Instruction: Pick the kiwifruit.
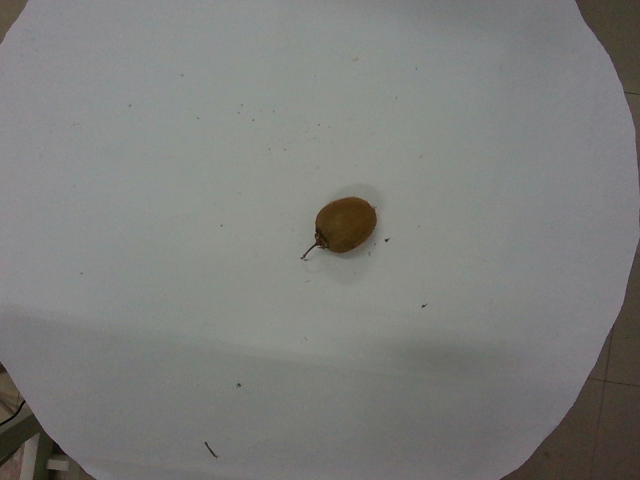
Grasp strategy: vertical